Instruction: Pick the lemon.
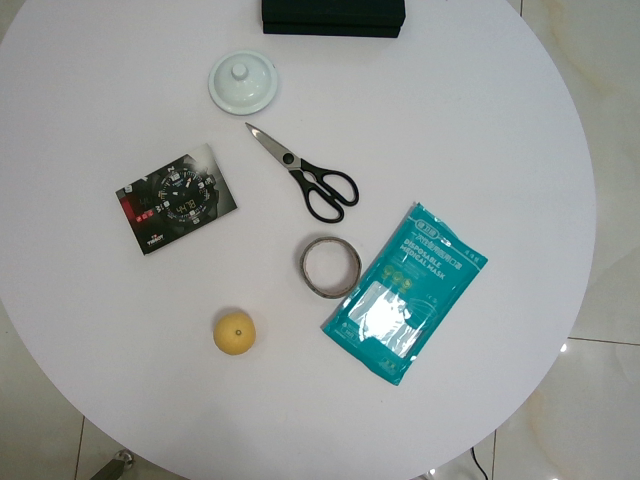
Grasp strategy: vertical